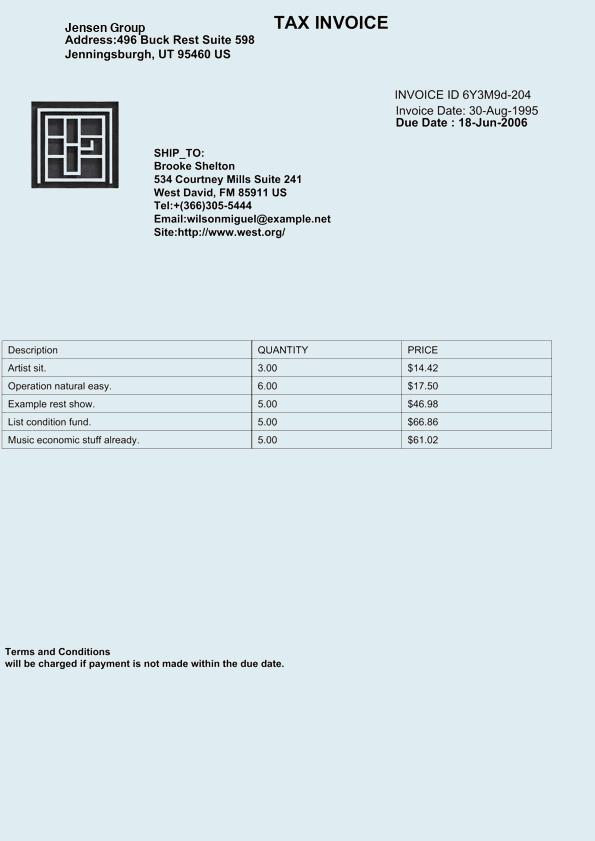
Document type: Invoice